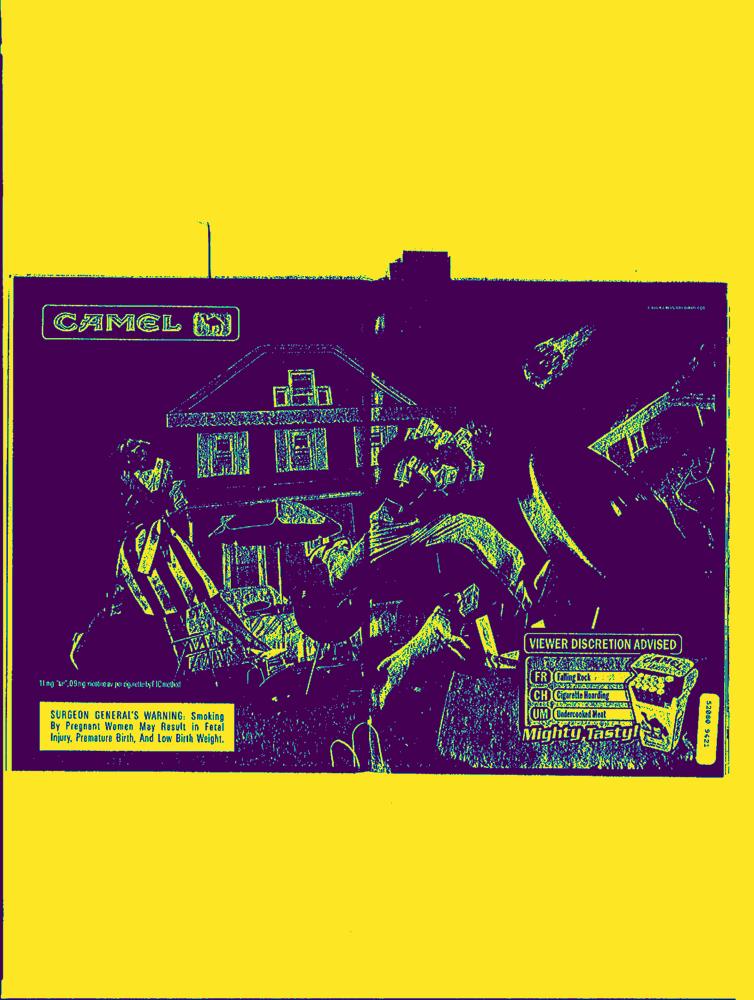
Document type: AD